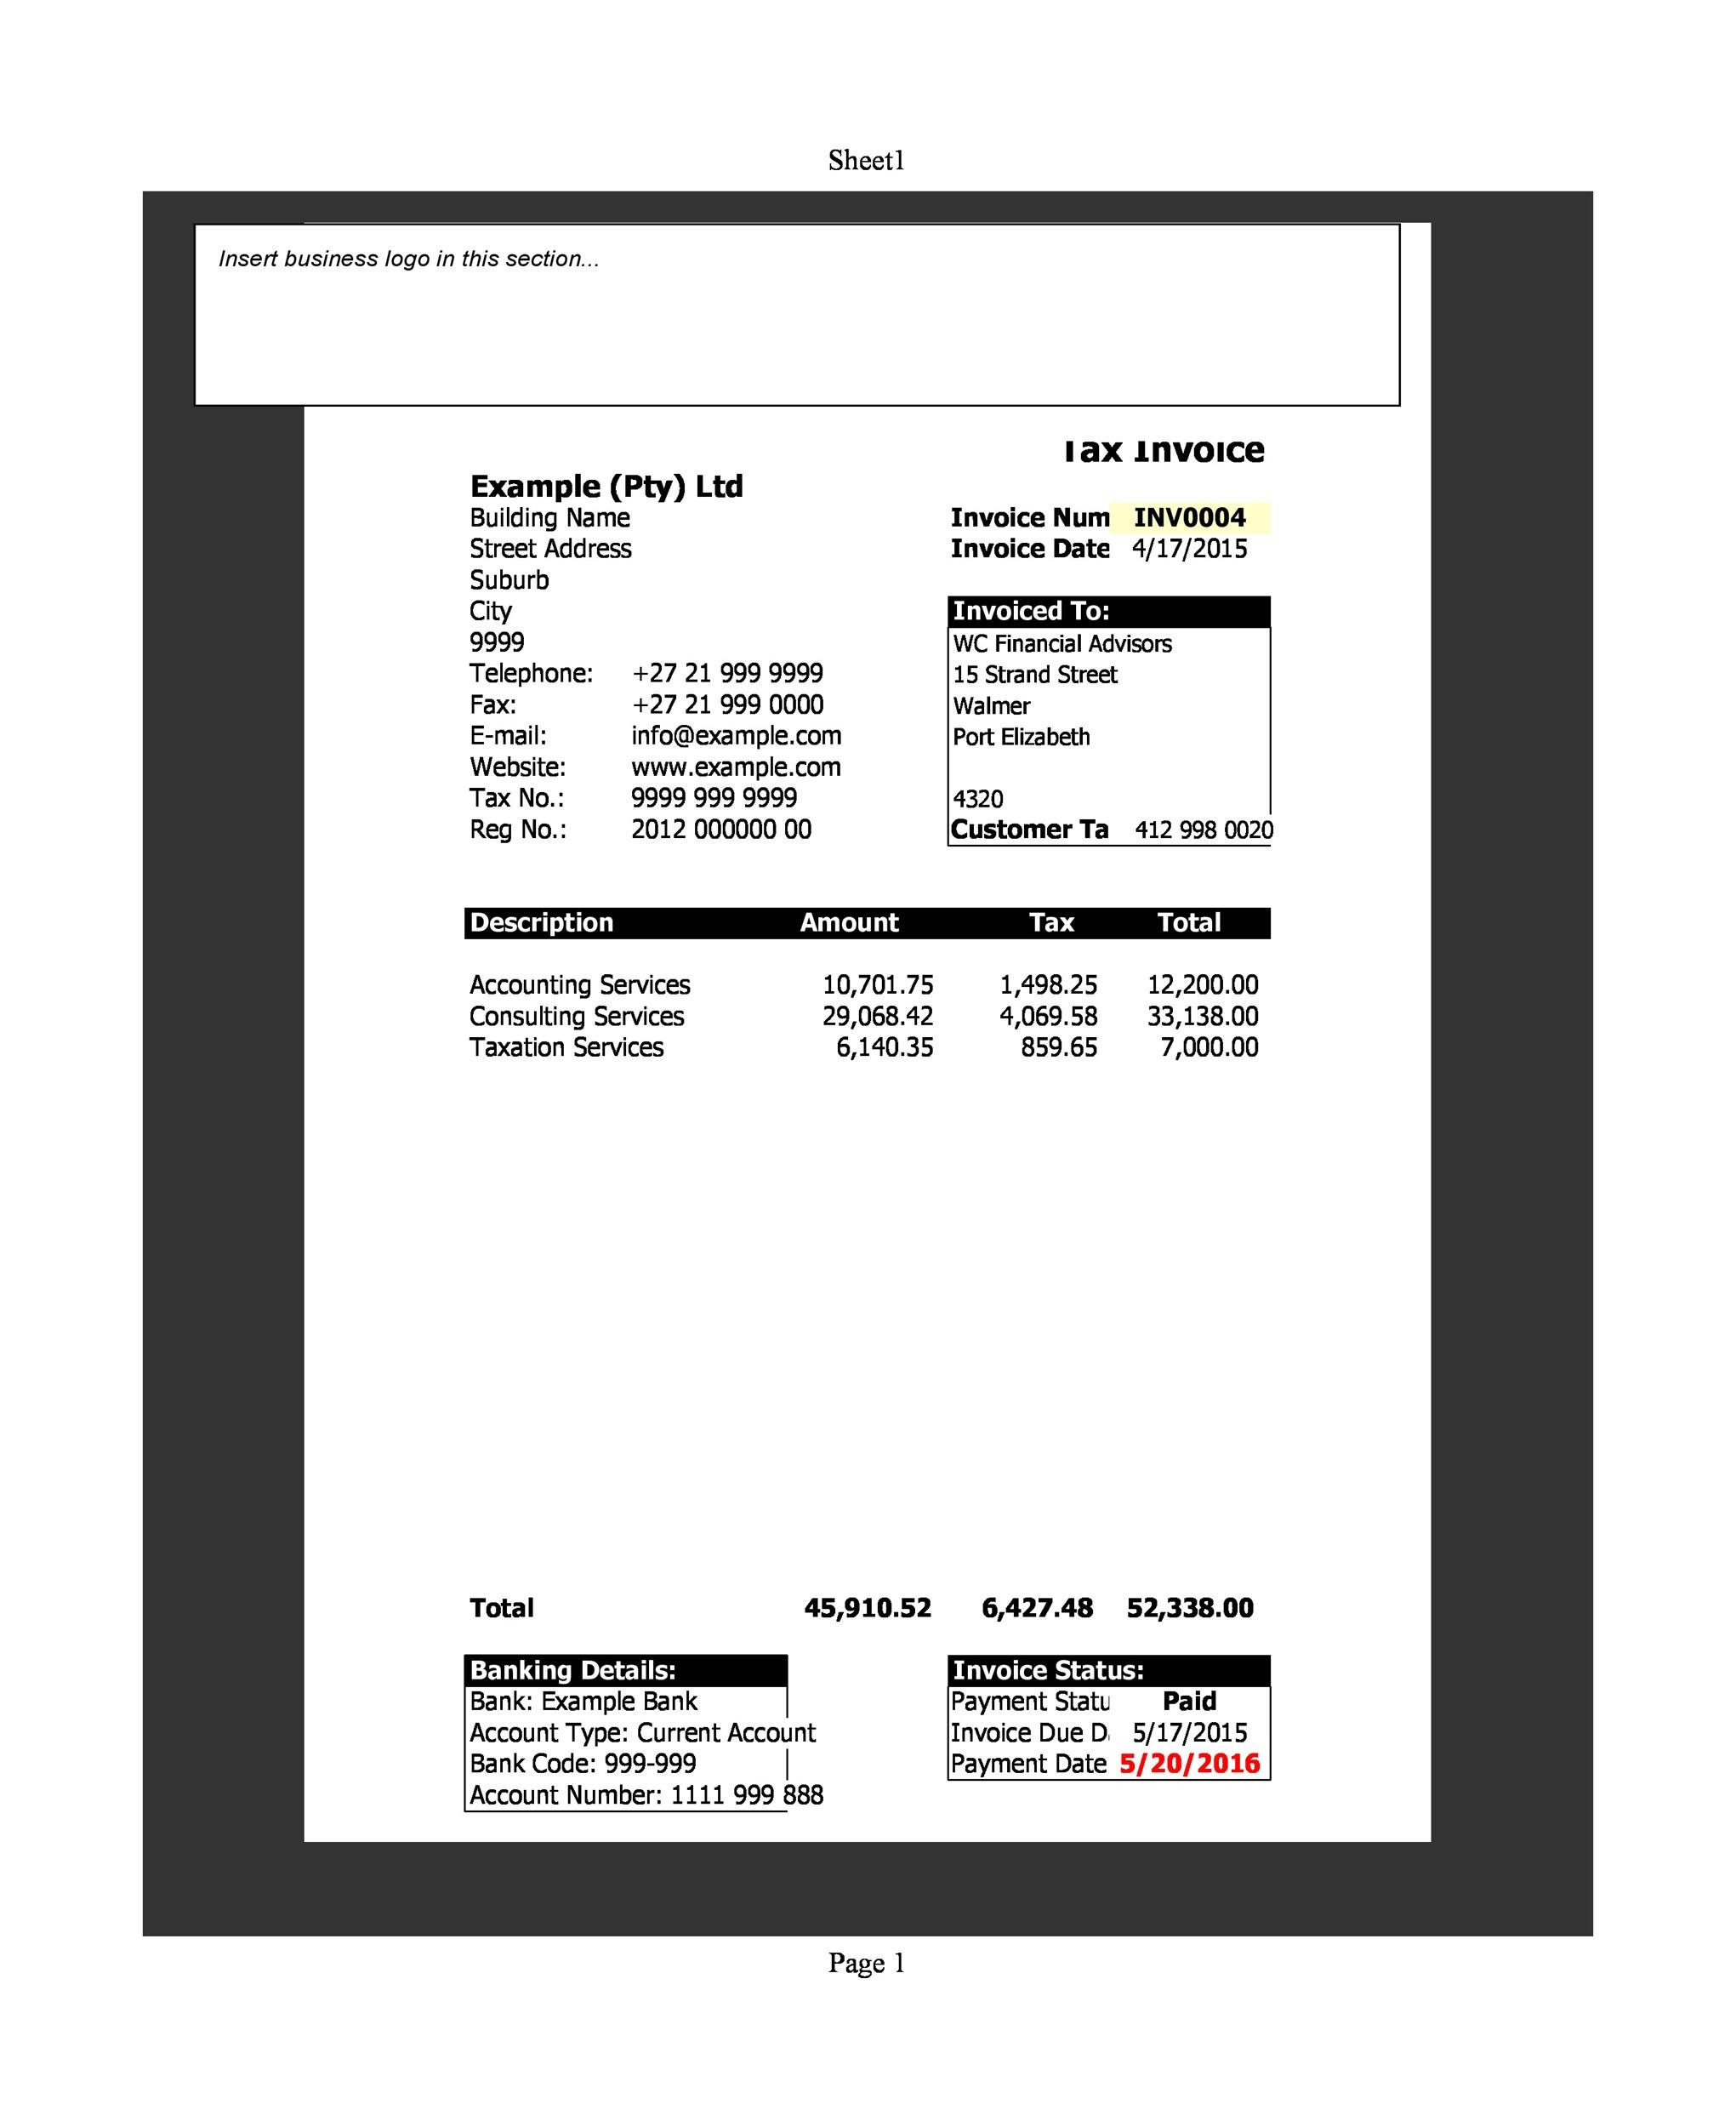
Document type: Invoice